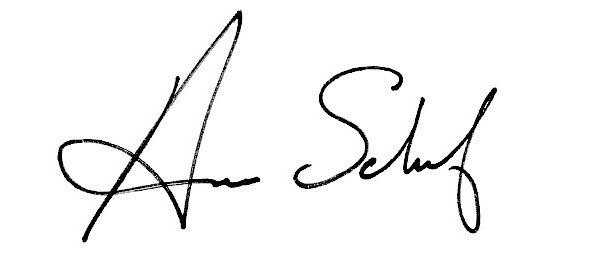
Signature of: anna scharf